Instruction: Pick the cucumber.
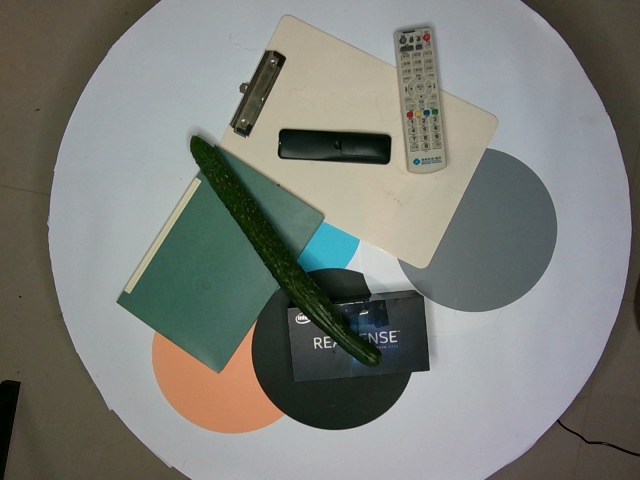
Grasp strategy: vertical